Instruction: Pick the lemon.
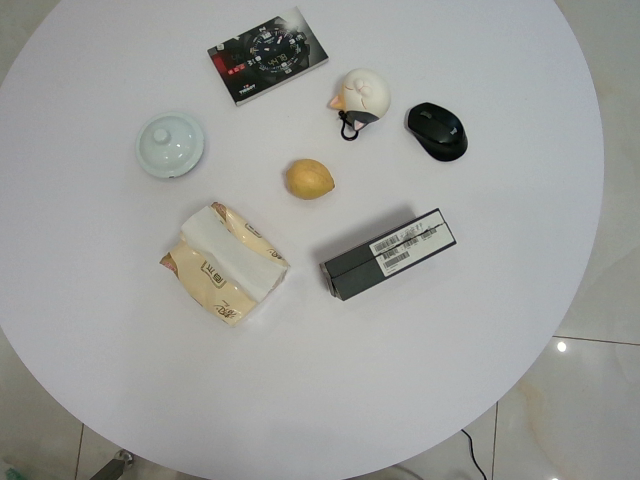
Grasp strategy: vertical